Question: Explain the disease:
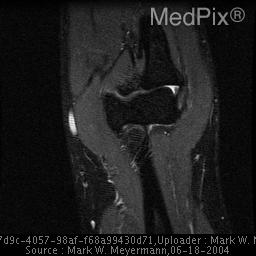
Answer: The disease is discussed as: Lateral epicondylitis, or tennis elbow, is the most common overuse syndrome of the elbow. A bit of controversy exists about not only the treatment of this condition, but also the exact pathophsiology, which is likely due to degeneration and/or tearing of the common extensor tendons. Lateral epicondylitis is reported more often in the industrial athlete and can be quite dedilitating. Because of the current controversy in regards to the pathophysiology, some debate exists on the proper treatment, which usually consists of a rehabilitation program, medical therapy, and surgical intervention, in combination or independently.